Question: Explain the disease:
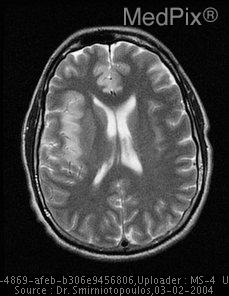
Answer: The disease is discussed as: HSV encephalitis is the most common cause of fatal encephalitis in the United States.  Patients will usually present with altered consciousness, mentation, focal CN deficits, seizures, and other neurologic deficits, along with fever.  T2 weighted MRI will usually reveal a unilateral increase in signal intensity in the temporal region, with cingulate and insulate gyri often involved.  In fact this combination of findings, cingulate & temporal region edema, is the discriminatory factor which makes this appearance classic for HSV encephalitis.  The involvement of two different blood supplies, the ACA supplying the cingulate gyrus, and the MCA supplying the frontotemporal region, makes a vascular etiology less likely, leaving an inflammatory etiology to be the most likely cause.   Most literature regarding HSV encephalitis cite the common findings listed above in most MRI studies: unilateral gyral swelling of the cingulate, insula, and temporal lobe.